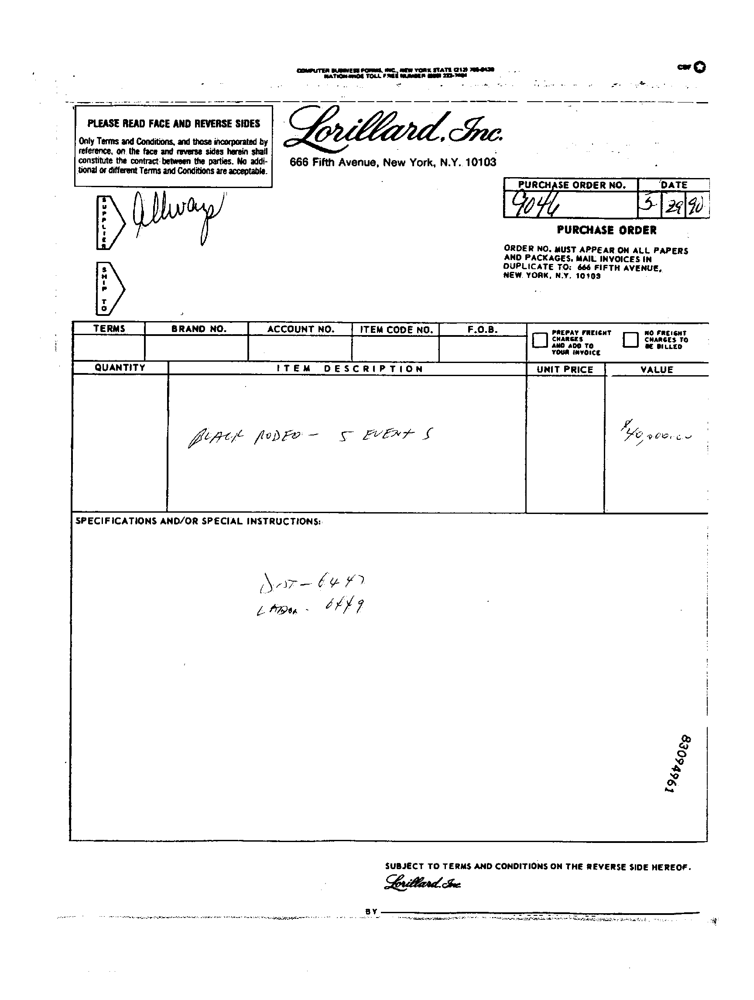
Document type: Invoice